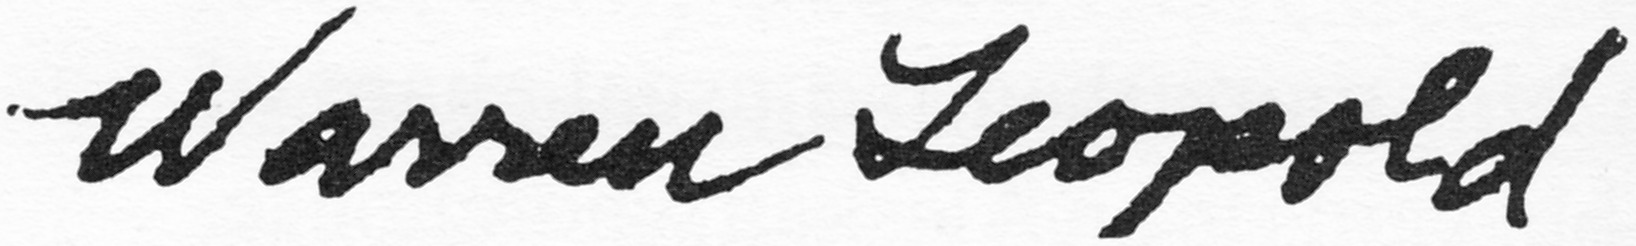
Signature of: warren leopold